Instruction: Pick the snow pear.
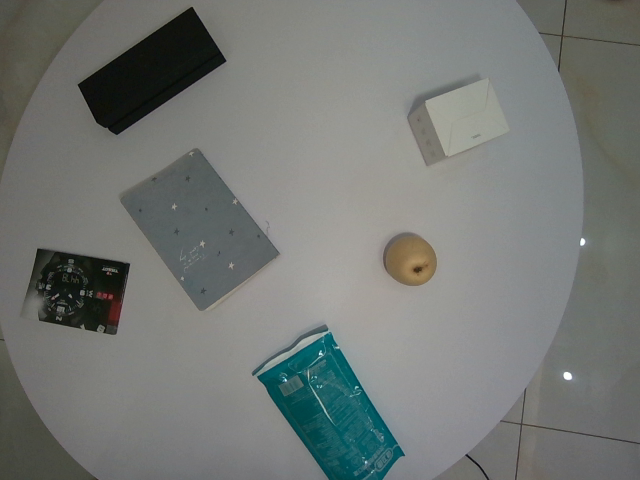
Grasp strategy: vertical